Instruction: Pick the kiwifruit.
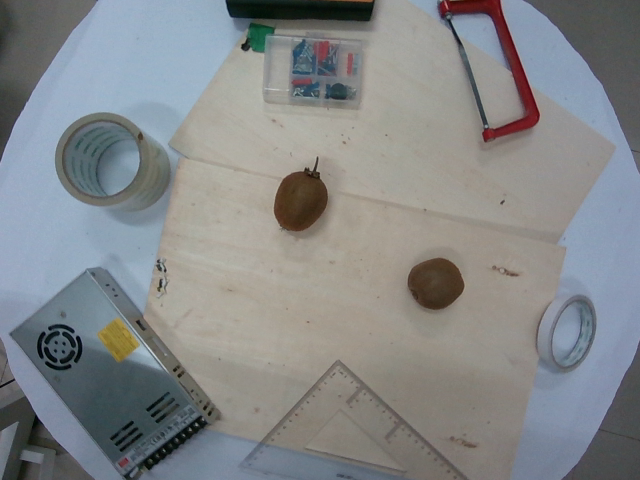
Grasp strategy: vertical